Can you pull out the amount in words, numerical amount, payee's name, date of the cheque, and the bank's name from the image?
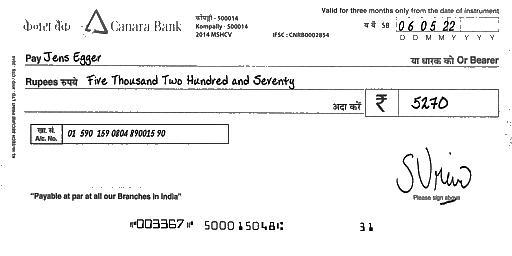
amt_in_words: Five Thousand Two Hundred and Seventy
amt_in_figures: 5270
payee_name: Jens Egger
bank_name: Canara Bank
cheque_date: 06/05/22